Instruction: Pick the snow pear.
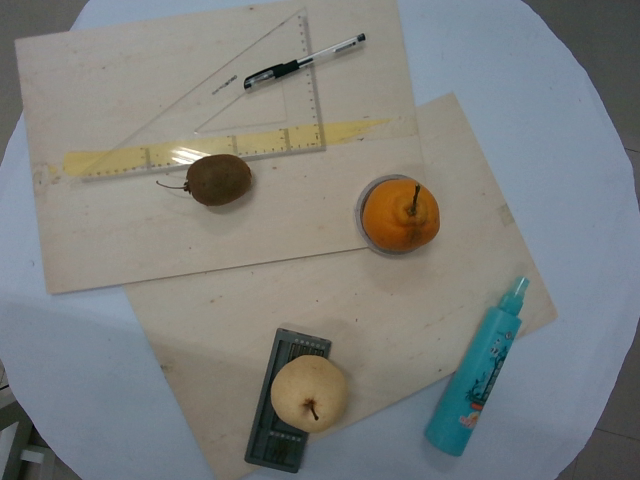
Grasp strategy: vertical